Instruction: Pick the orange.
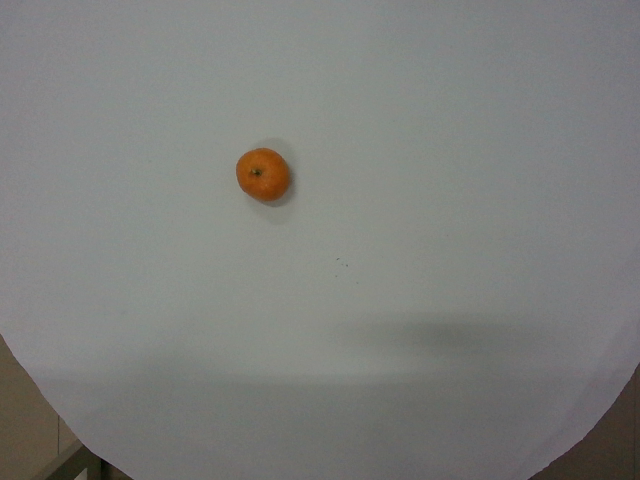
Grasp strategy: vertical